Question: What might the diagnosis be?
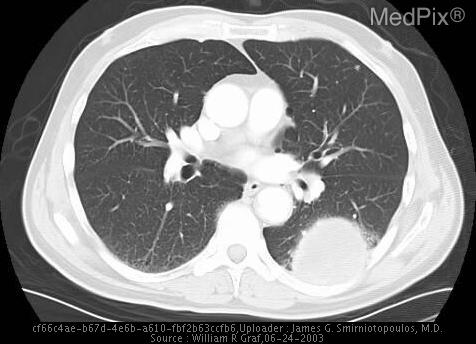
Answer: The possible diagnosis includes Loculated effusion or Empyema
Lipoma
Fibrous Tumors
Other Neoplasm:
 Peripheral Bronchogenic Carinoma
 Mesothelioma
 Liposarcoma
 Pleural Metastasis (Breast carcinoma, lymphoma.